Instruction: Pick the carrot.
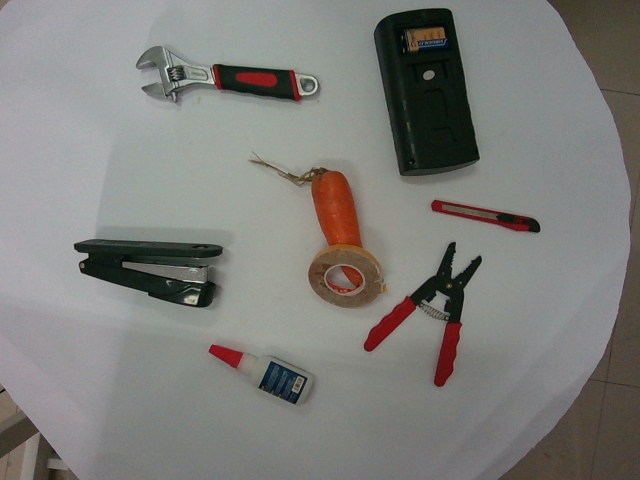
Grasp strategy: vertical